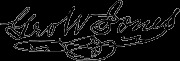
Signature of: george w jones